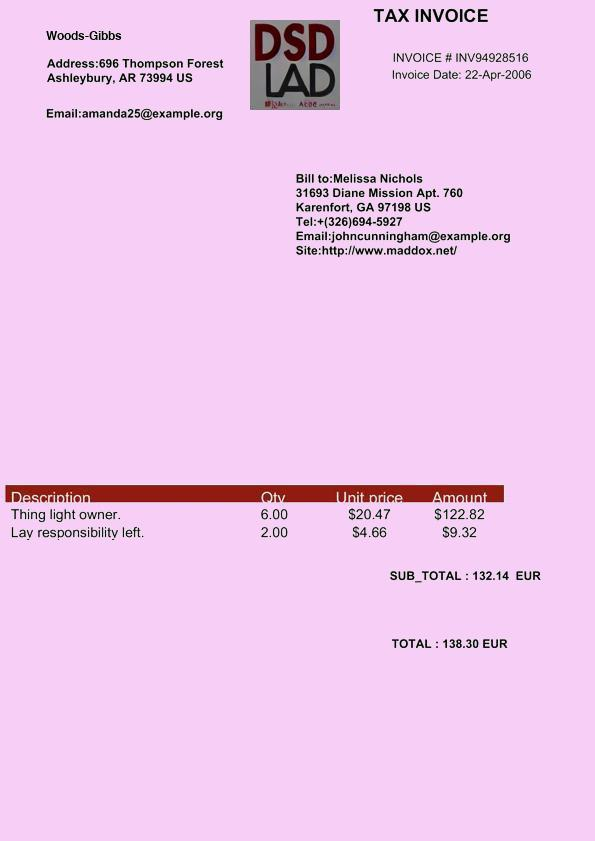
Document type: Invoice